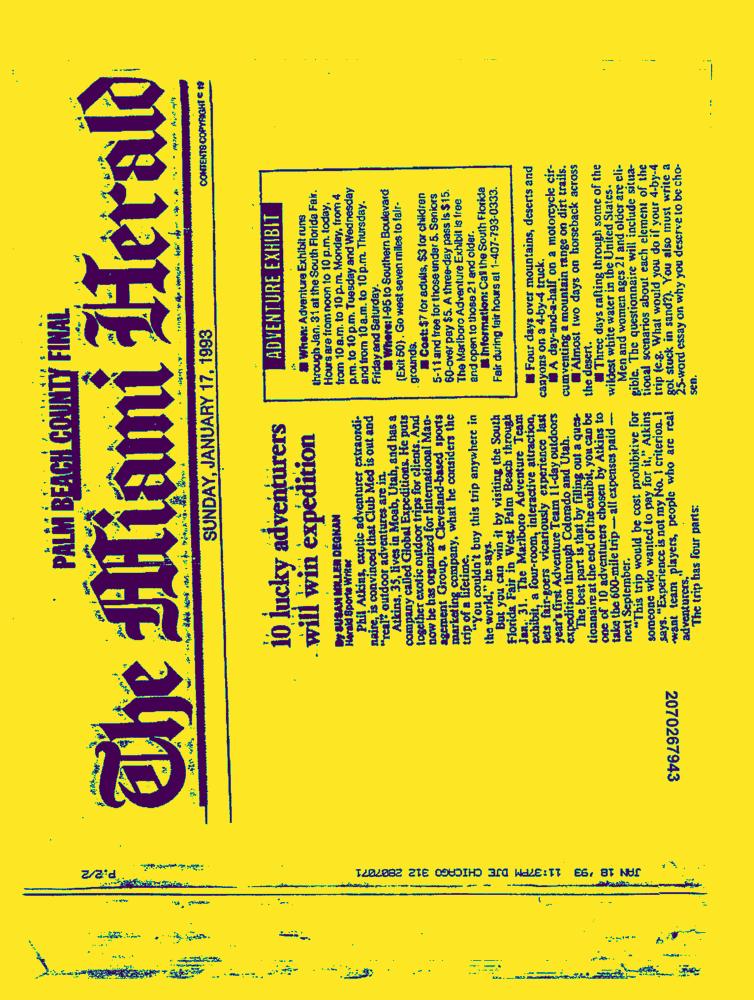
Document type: News-Article